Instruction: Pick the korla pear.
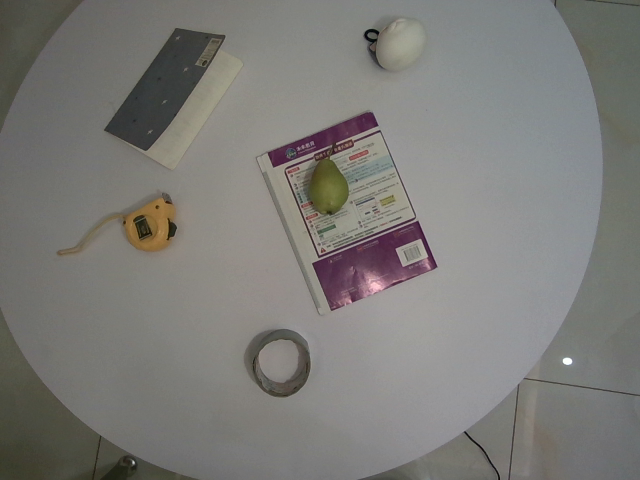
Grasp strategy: vertical